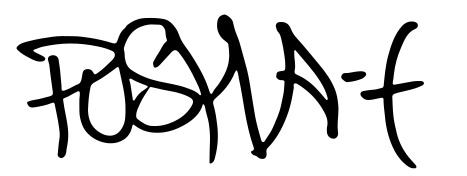
Signature of: pusha t